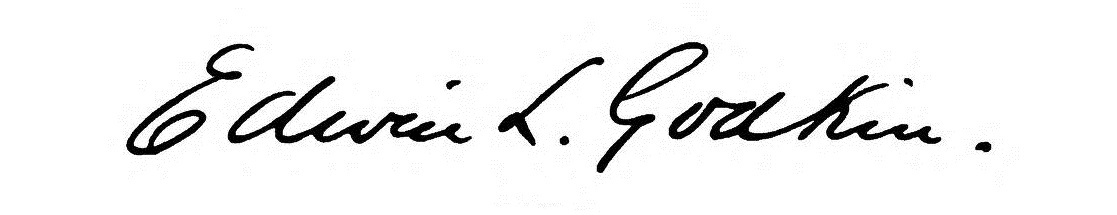
Signature of: edwin lawrence godkin